Question: What do the imaging results show?
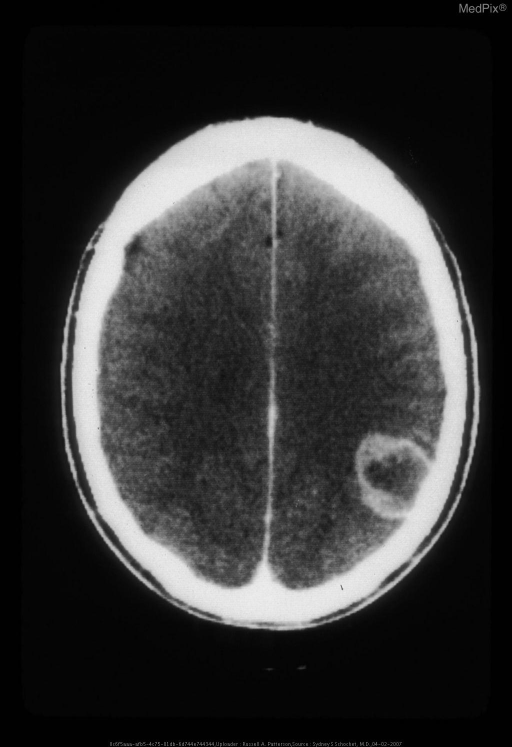
Answer: The imaging shows Radiology: Glioblastoma is usually seen as a grossly heterogeneous mass. Ring enhancement surrounding a necrotic
center is the most common presentation, but there may be multiple rings. Surrounding vasogenic edema can be
impressive, and adds significantly to the mass effect. Signs of recent (methemoglobin) and remote (hemosiderin)
hemorrhage are common. Despite it’s apparent demarcation on enhanced scans, the lesion may diffusely infiltrate into
the brain, crossing the corpus callosum in 50-75% of cases Glioblastoma.